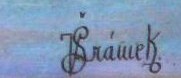
Signature of: václav šrámek